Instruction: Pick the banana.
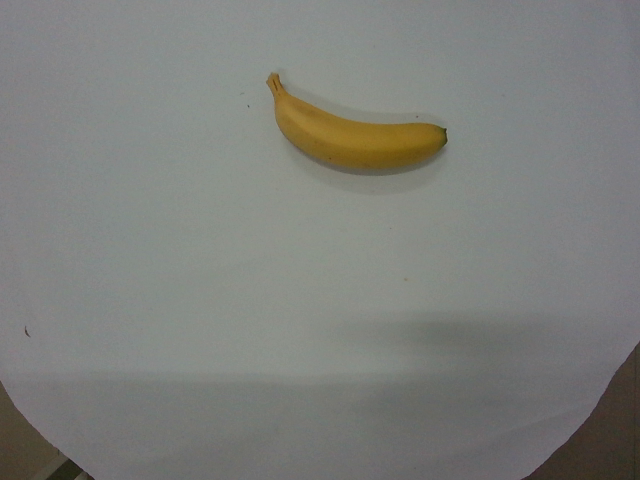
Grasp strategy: vertical